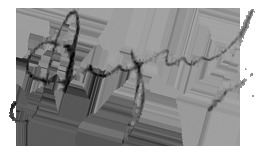
Signature of: igor antipov